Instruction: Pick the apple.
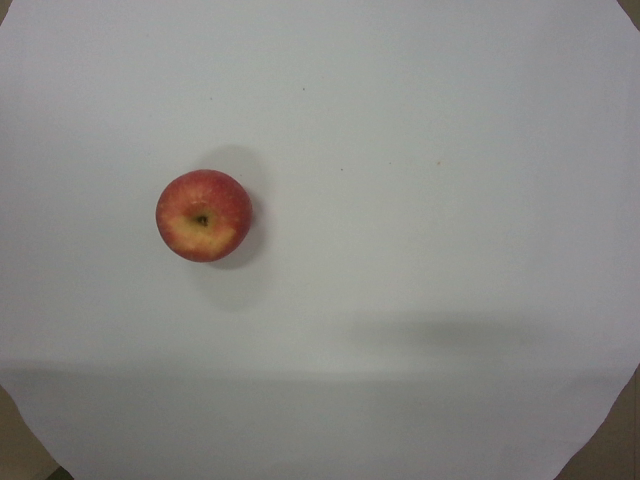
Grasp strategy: vertical